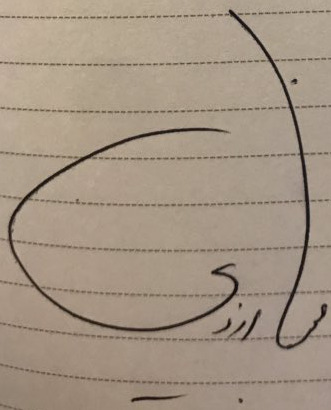
Signature of: mona borzouei